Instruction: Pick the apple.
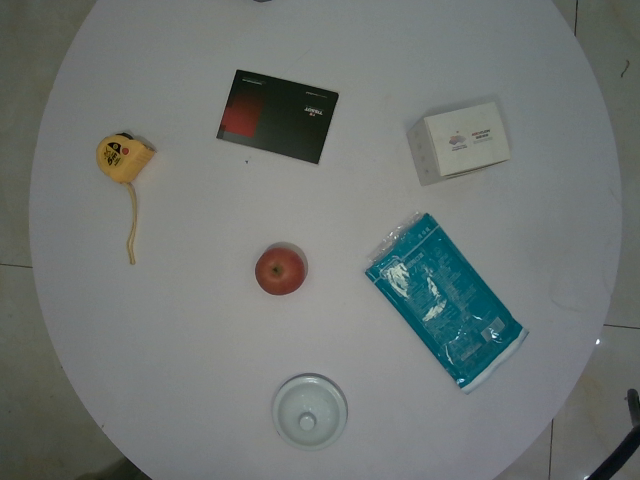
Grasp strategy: vertical